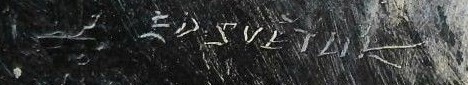
Signature of: eduard světlík